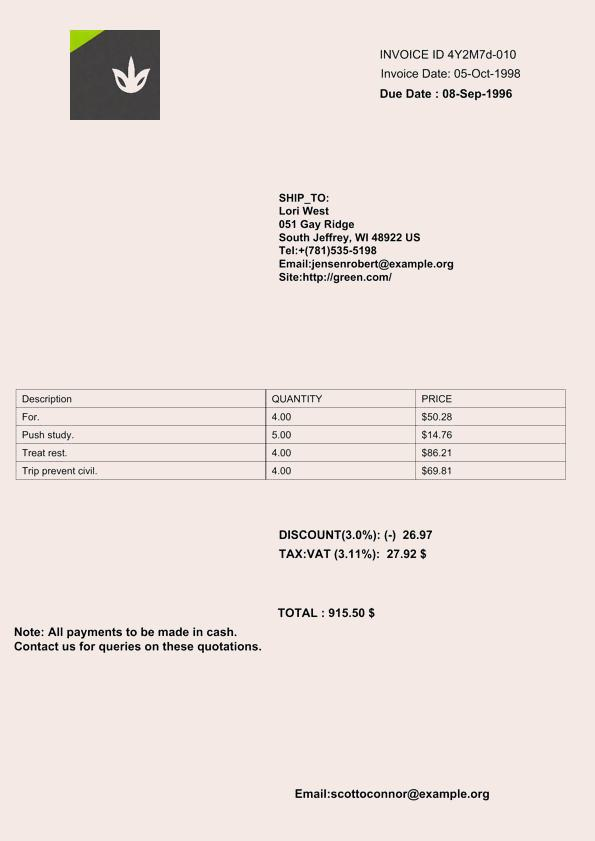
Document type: Invoice